Question: Talk about the condition:
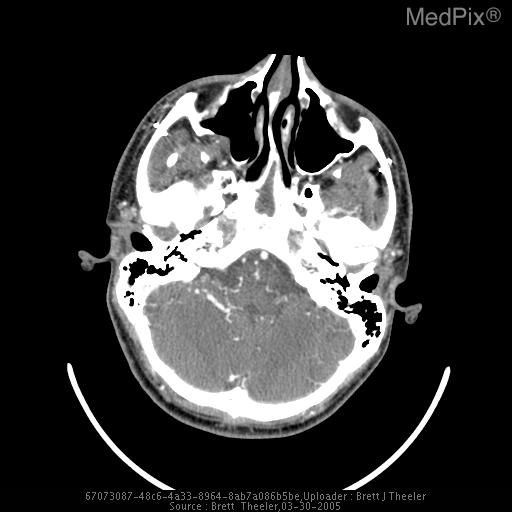
Answer: The disease is discussed as: This is a traumatic carotid cavernous fistula as a result of a HUM-V explosion in IRAQ.